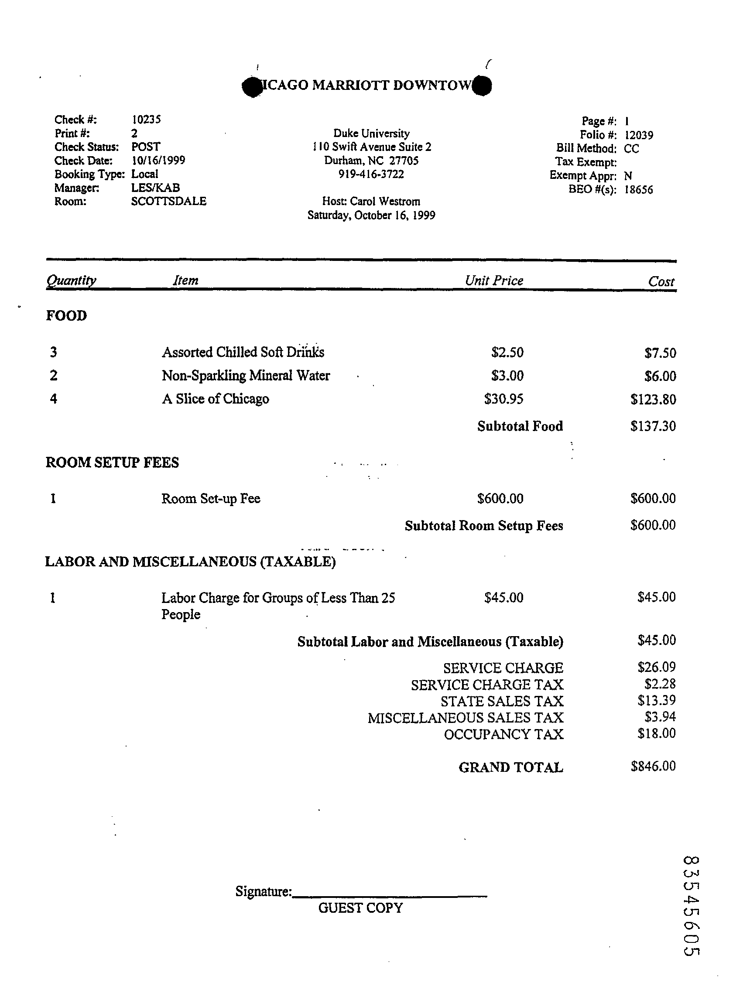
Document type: Invoice